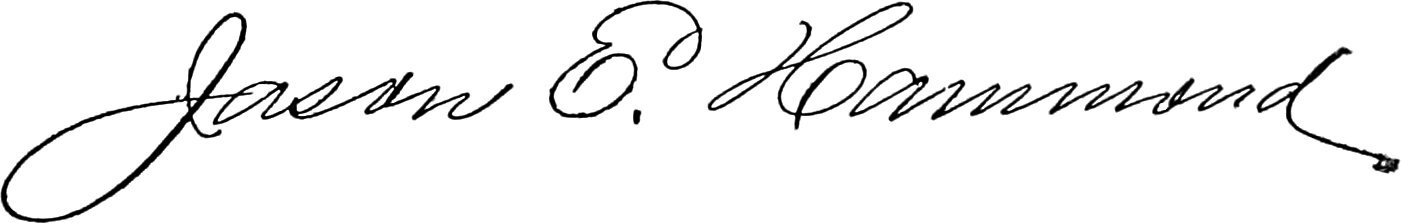
Signature of: jason e hammond